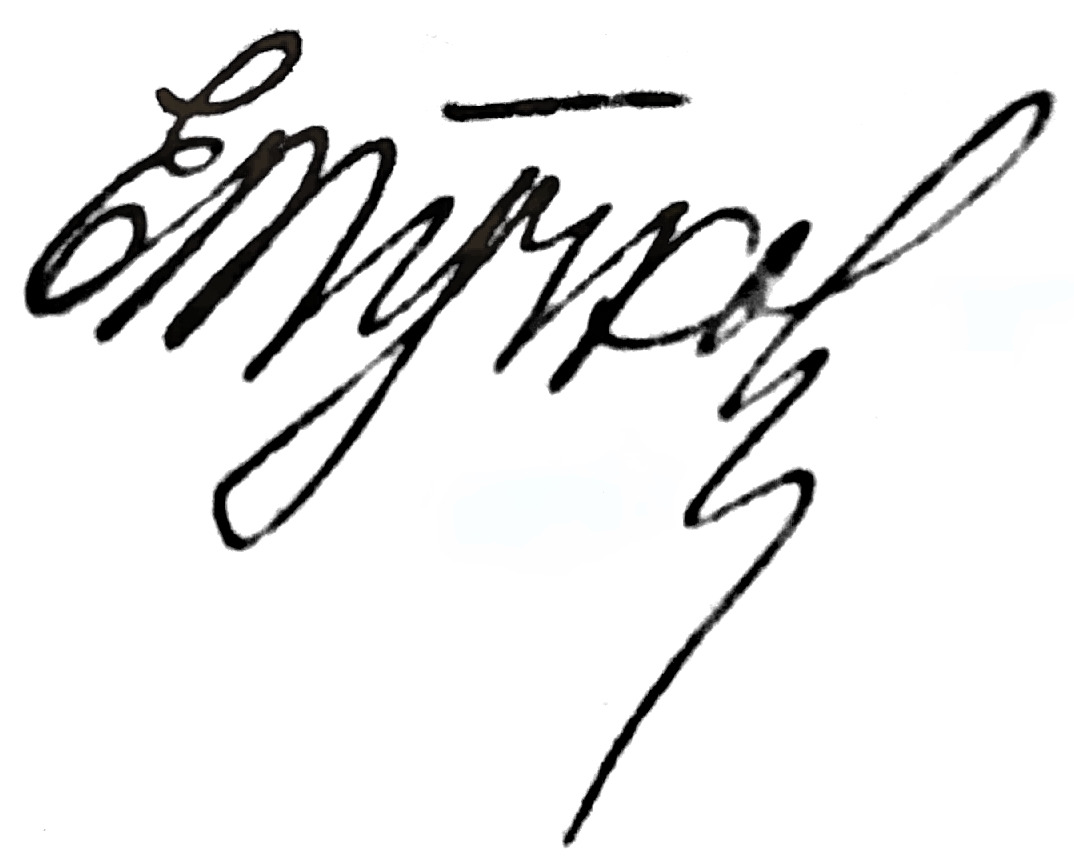
Signature of: yevgeny tuchkov